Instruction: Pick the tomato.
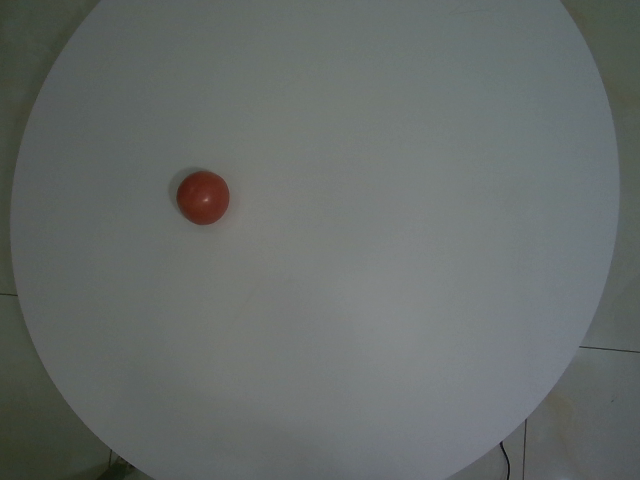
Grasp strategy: vertical